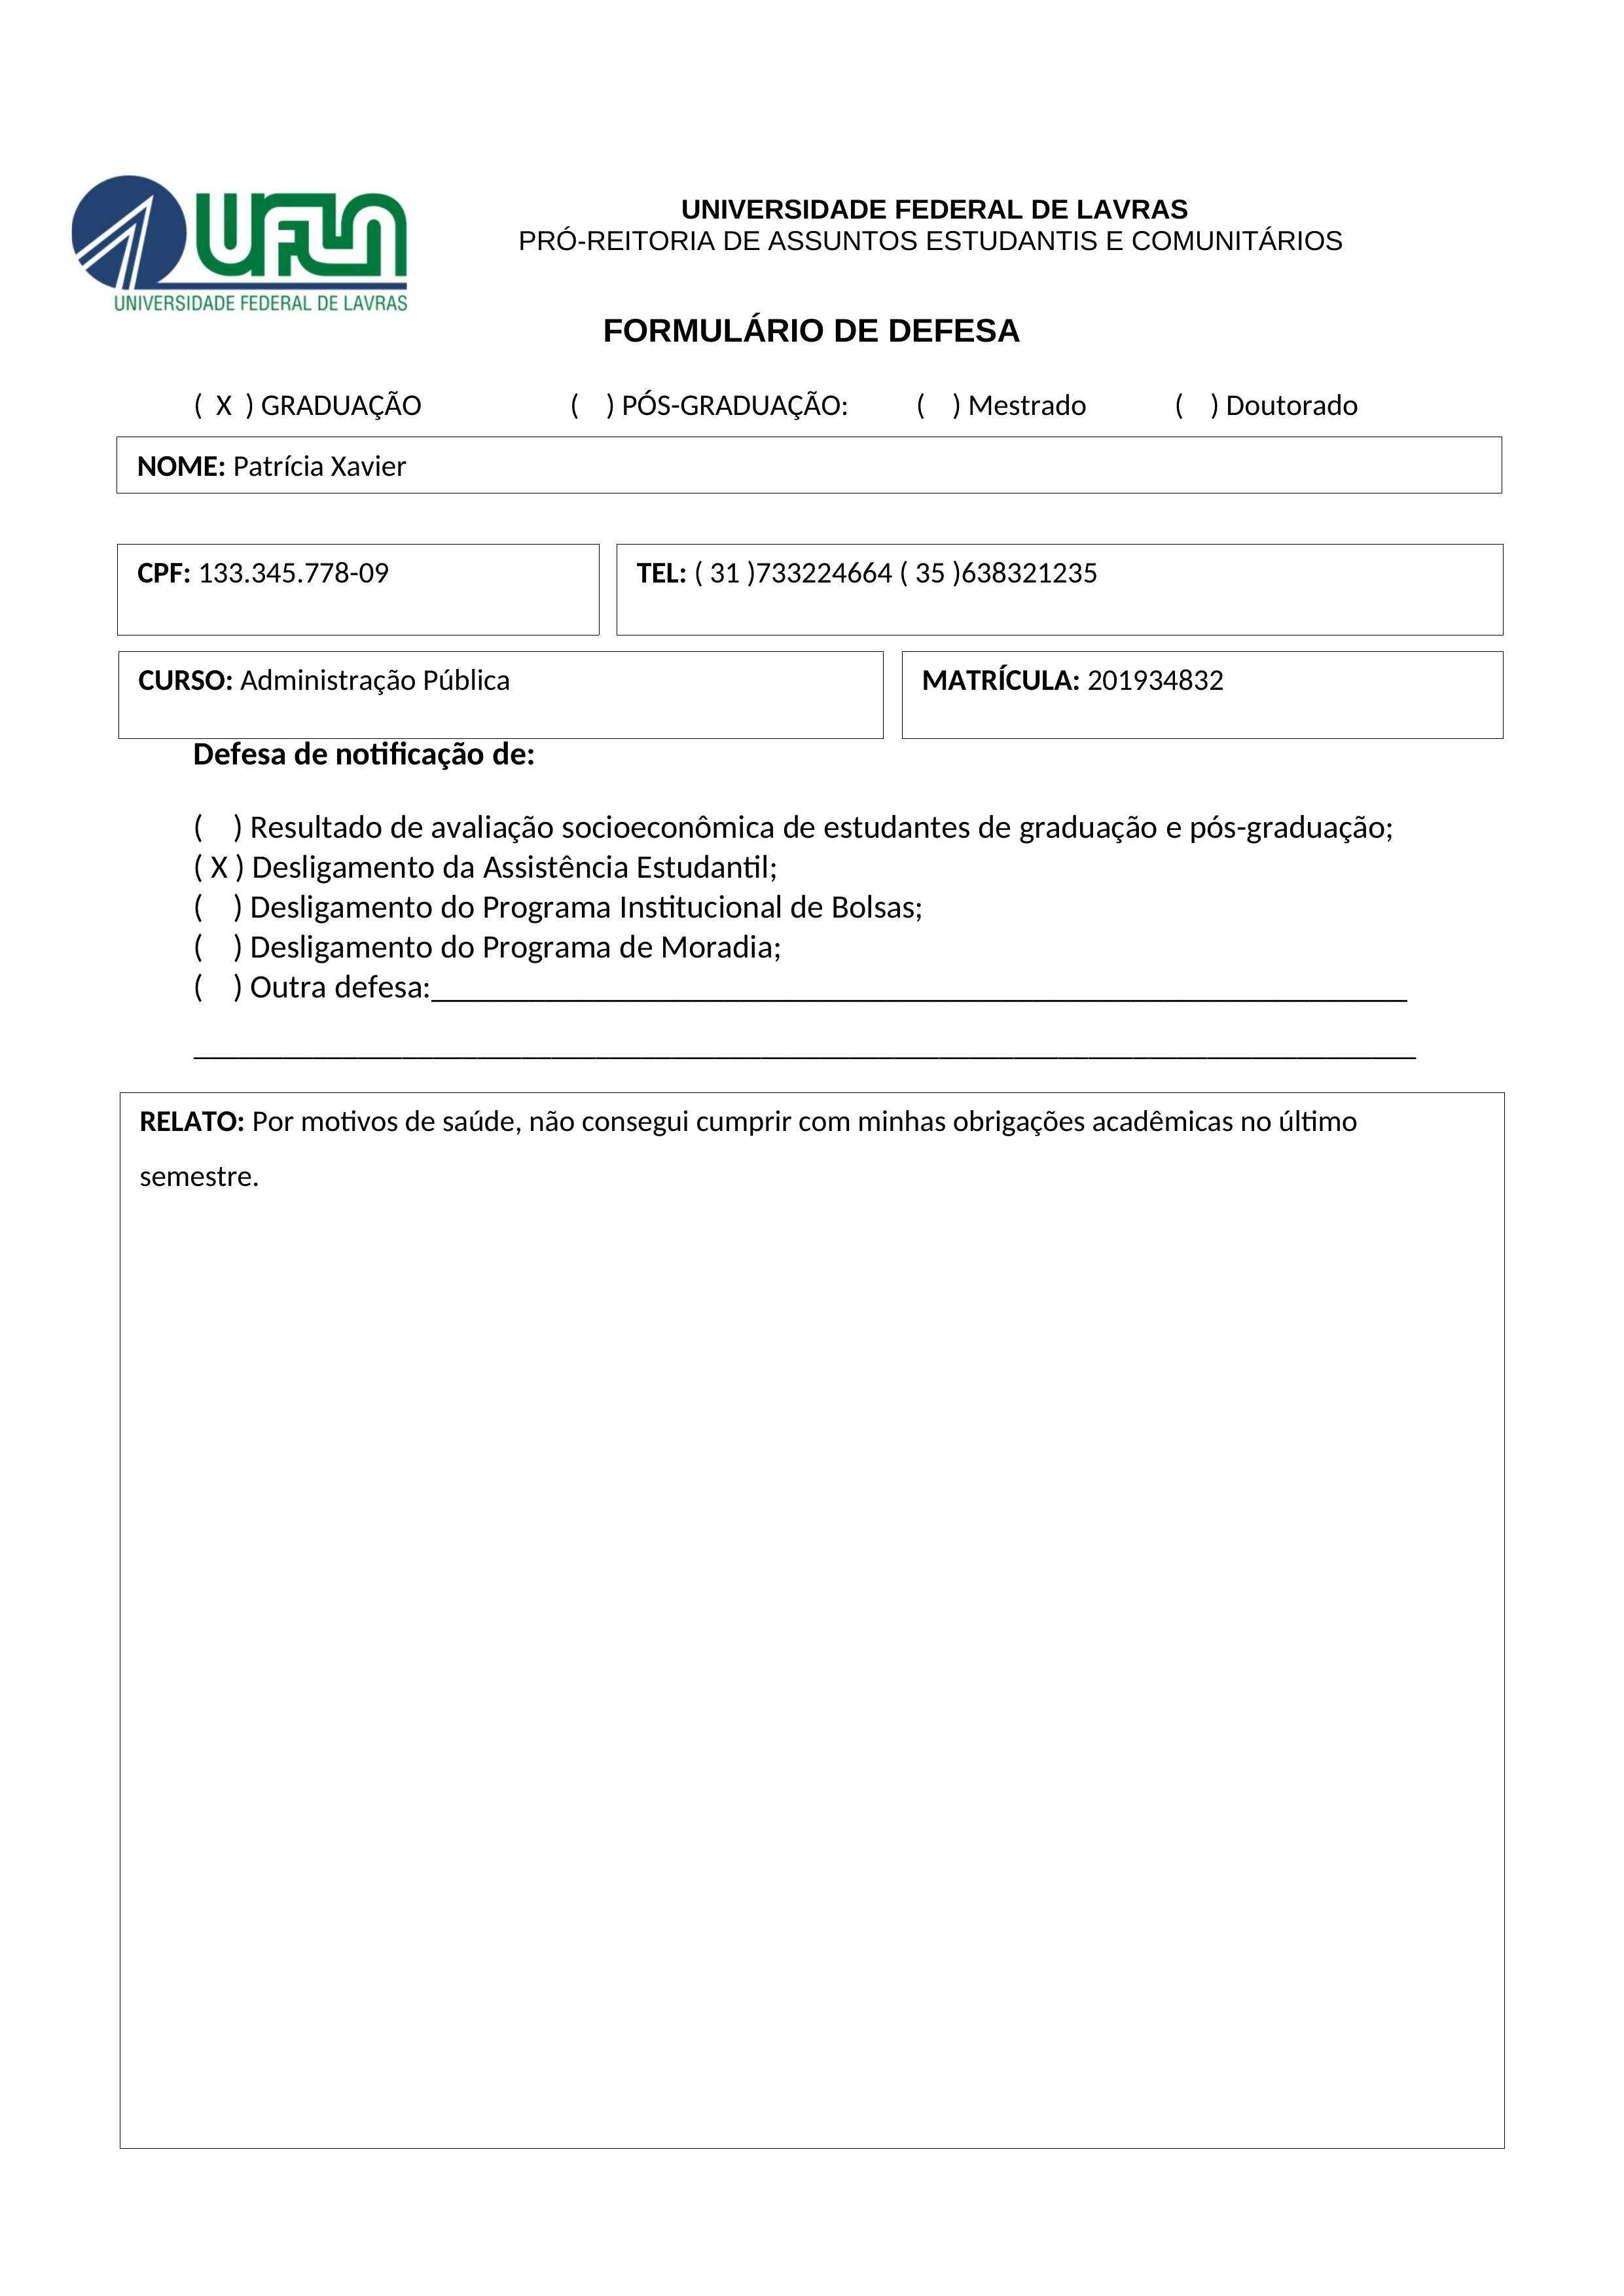
UFLA
UNIVERSIDADE FEDERAL DE LAVRAS
PRÓ-REITORIA DE ASSUNTOS ESTUDANTIS E COMUNITÁRIOS
UNIVERSIDADE FEDERAL DE LAVRAS
FORMULÁRIO DE DEFESA
( ) PÓS-GRADUAÇÃO:
() Mestrado
() Doutorado
GRADUAÇÃO
(X)
NOME:
Patrícia Xavier
CPF:
133.345.778-09
TEL:
(31)733224664
(35)638321235
MATRÍCULA:
201934832
CURSO:
Administração Pública
Defesa de notificação de:
() Resultado de avaliação socioeconômica de estudantes de graduação e pós-graduação;
Desligamento da Assistência Estudantil;
(X)
() Desligamento do Programa Institucional de Bolsas;
() Desligamento do Programa de Moradia;
() Outra defesa:
RELATO:
Por motivos de saúde, não consegui cumprir com minhas obrigações acadêmicas no último semestre,